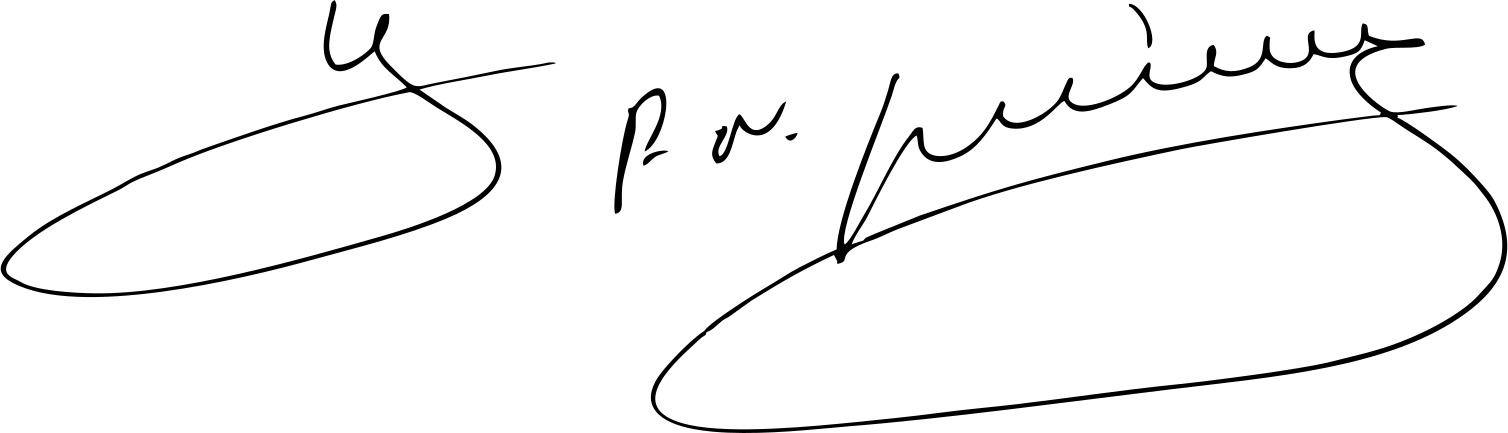
Signature of: phạm nhật vượng